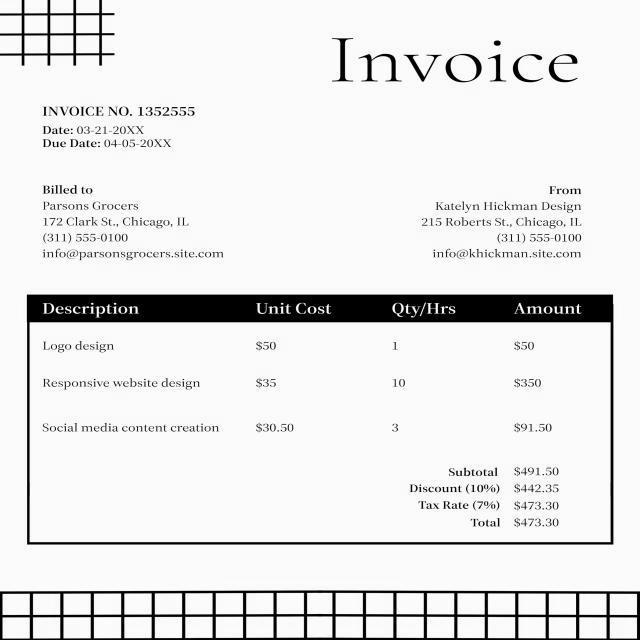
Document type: Invoice